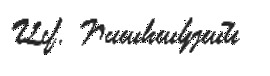
Signature of: avetik isahakyan